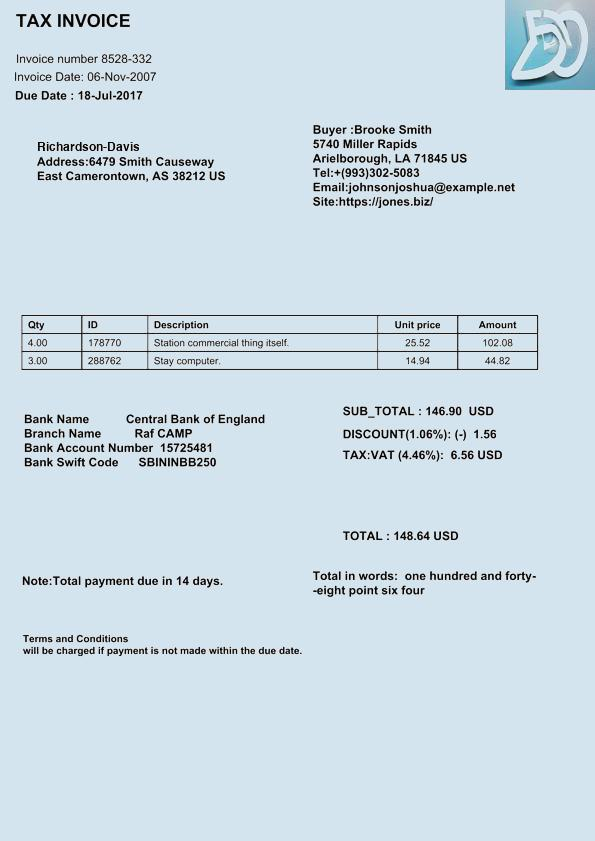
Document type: Invoice